Question: Explain the disease:
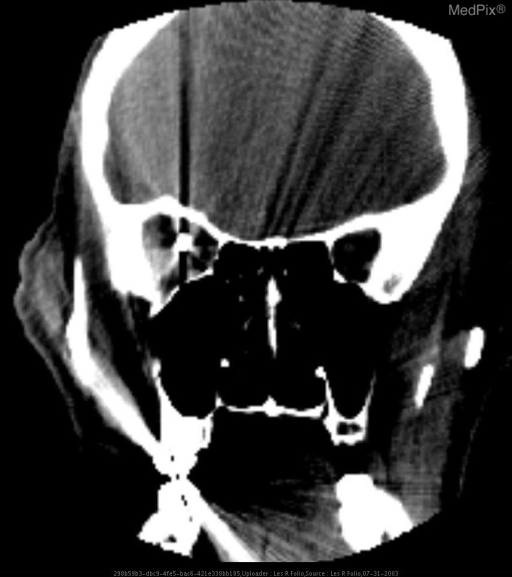
Answer: The disease is discussed as: The second cranial nerve, responsible for the special sensation of sight, is the optic nerve. This is not really a "nerve", but is actually a post-synaptic
white-matter tract that connects the retinal ganglion cells to the occipital (visual) cortex, via the chiasm, lateral geniculate body, and the optic radiations.

The optic nerve is clinically tested by looking for reactivity to light, followed by testing of the visual fields - either at the bedside or using test equipment.

Both pupils should react (constrict) when light is shone in either eye.

Many diseases may affect the Optic nerve, including demyelination (Multiple Sclerosis), orbital inflammation (infection and non-infectious), and trauma.

Clinical Eye Exam Simulator:
http://rad.usuhs.mil/rad/eye_simulator/eyesimulator.html

Labled normal image:  http://rad.usuhs.mil/rad/radbrowser2/head/CT/hn046.html